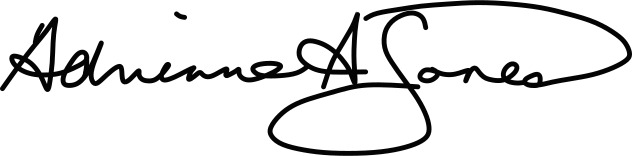
Signature of: adrienne a jones